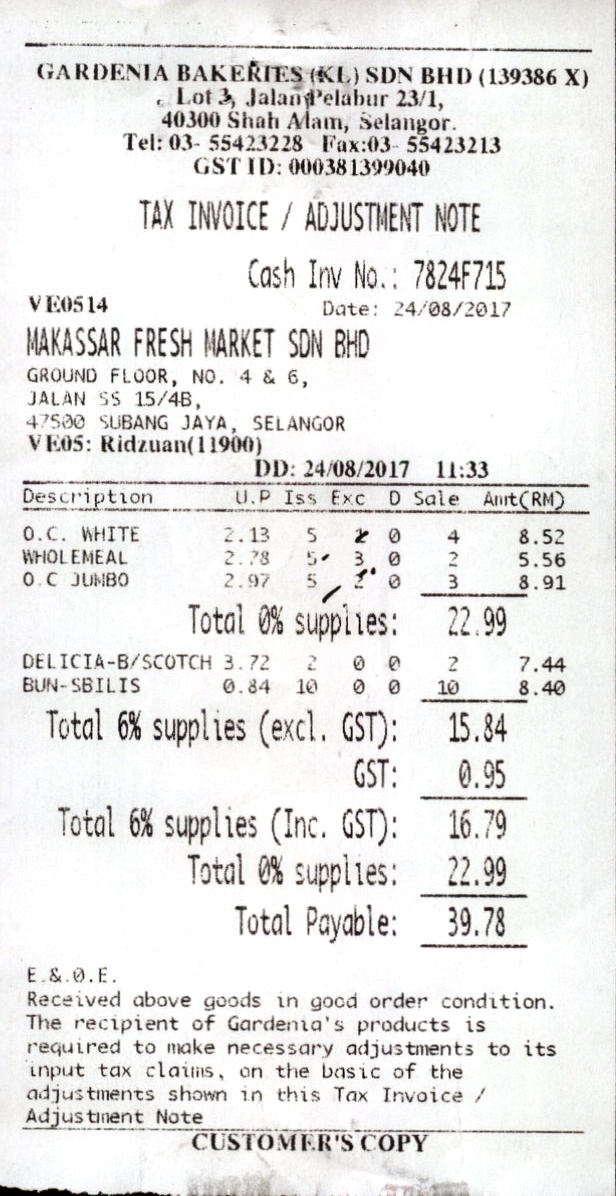
GARDENIA BAKERIES (KL) SDN BHD (139386 X)
LOT 3, JALAN PELABUR 23/1,
40300 SHAH ALAM, SELANGOR.
TEL: 03- 55423228
FAX:03- 55423213
GST ID: 000381399040
TAX INVOICE / ADJUSTMENT NOTE
CASH INV NO.: 7824F715
VE0514
DATE: 24/08/2017
MAKASSAR FRESH MARKET SDN BHD
GROUND FLOOR, NO. 4 & 6,
JALAN SS 15/4B,
47500 SUBANG JAYA, SELANGOR
VE05: RIDZUAN(11900)
DD: 24/08/2017
11:33
DESCRIPTION
U.P
ISS
EXC
D
SALE
AMT(RM)
O.C. WHITE
2.13
5
1
0
4
8.52
WHOLEMEAL
2.78
5
3
0
2
5.56
O.C JUMBO
2.97
5
2
0
3
8.91
TOTAL 0% SUPPLIES:
22.99
DELICIA-B/SCOTCH
3.72
2
0
0
2
7.44
BUN-SBILIS
0.84
10
0
0
10
8.40
TOTAL 6% SUPPLIES (EXCL. GST):
15.84
GST:
0.95
TOTAL 6% SUPPLIES (INC. GST):
16.79
TOTAL 0% SUPPLIES:
22.99
TOTAL PAYABLE:
39.78
E.&.0.E.
RECEIVED ABOVE GOODS IN GOOD ORDER CONDITION.
THE RECIPIENT OF GARDENIA'S PRODUCTS IS
REQUIRED TO MAKE NECESSARY ADJUSTMENTS TO ITS
INPUT TAX CLAIMS, ON THE BASIC OF THE
ADJUSTMENTS SHOWN IN THIS TAX INVOICE /
ADJUSTMENT NOTE
CUSTOMER'S COPY